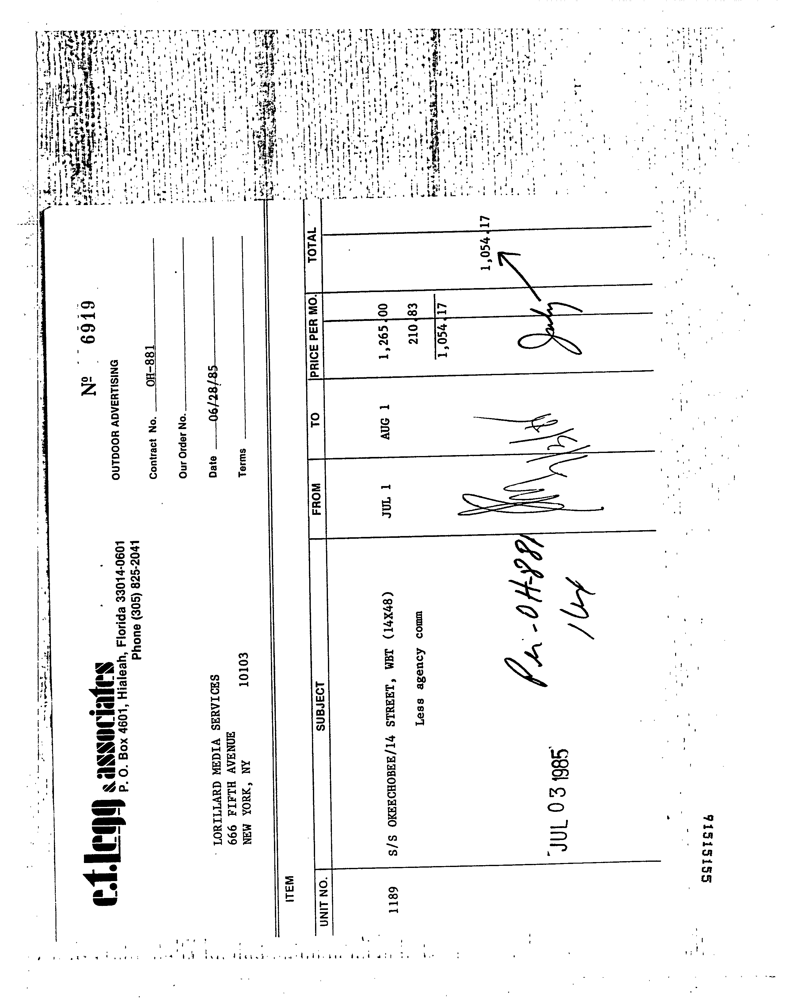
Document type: Invoice